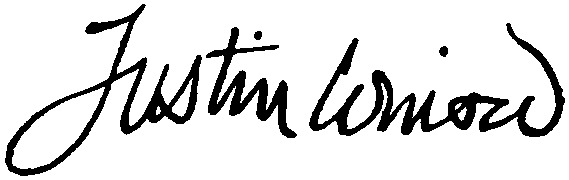
Signature of: justin winsor